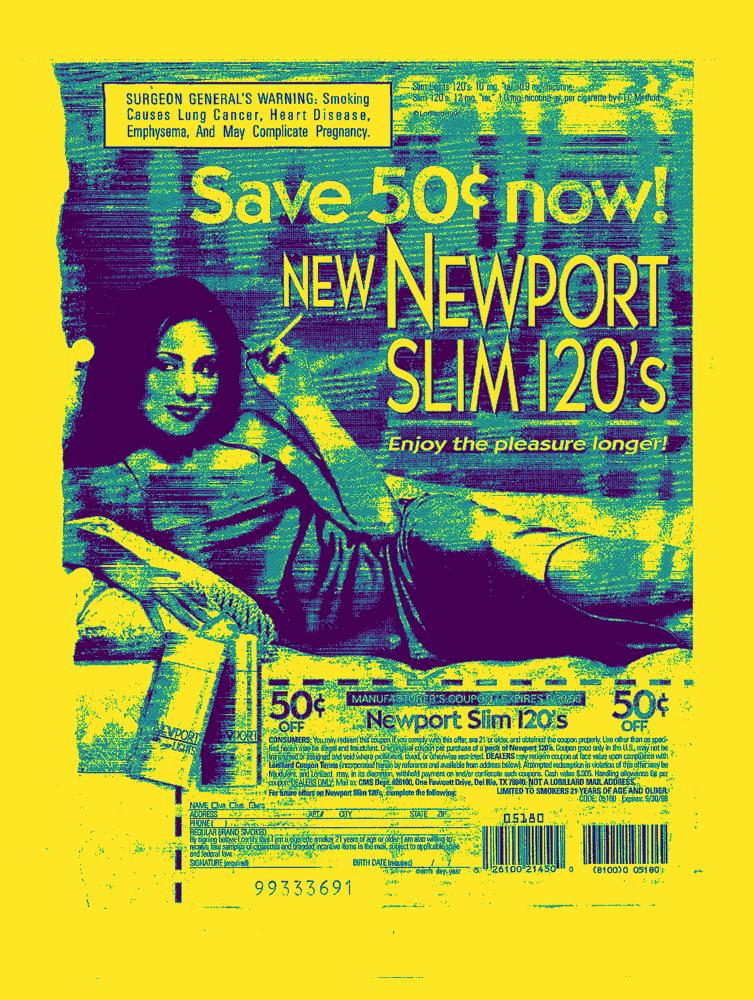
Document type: AD